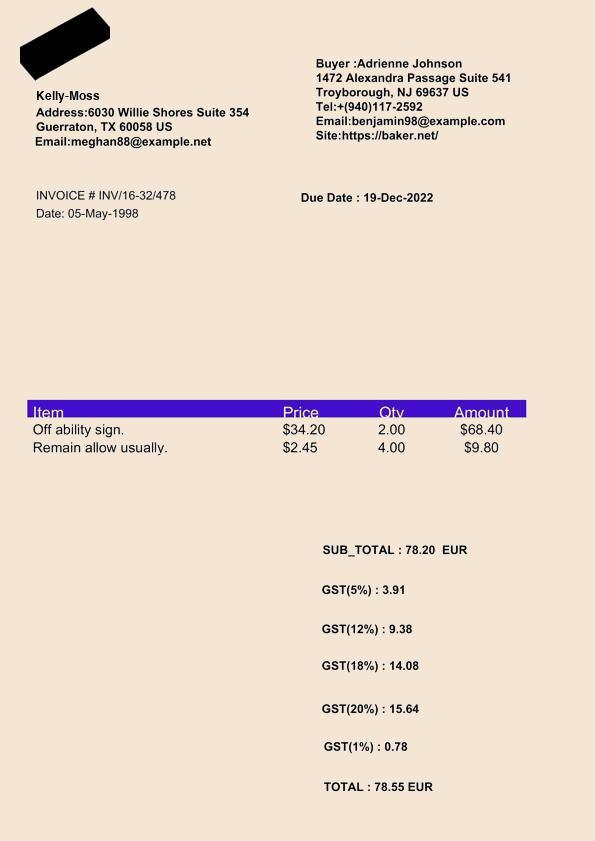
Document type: Invoice